Question: Explain the disease:
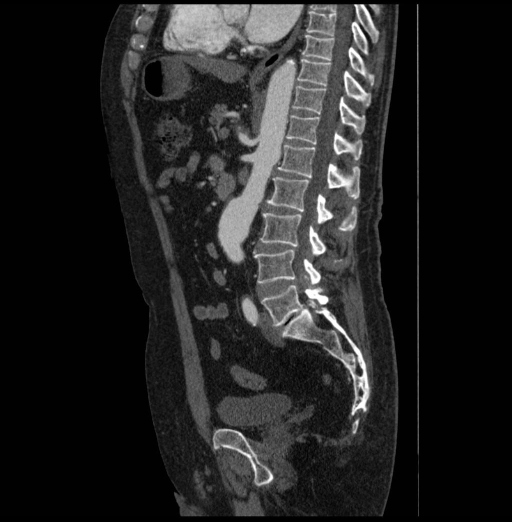
Answer: The disease is discussed as: Celiac trunk, abdominal aorta, & the iliac arteries are all prone to get aneurysms and may all develop over time together.

An aneurysm is a focal dilation of a arterial vasculature with regard to the primary or adjacent artery. In the abdomen the most typical aneurysm is an abdominal aortic aneurysm (AAA) which is defined as an aortic diameter that should have a normal value at the level of the renal arteries of ranging from 1.4 to 3.0 cm with the average typically being 2.0cm. (1,2). Iliac aneurysms may be associated with AAA about 16% of the time (3) and most of the time it involves the common iliac artery. However, celiac artery aneurysms are one of the more uncommon forms of splanchnic artery aneurysm (4). The celiac trunk gives rise to the left gastric, common hepatic, and splenic arteries.

As in this case, AAA most often occur in the segment of aorta between the renal and inferior mesenteric arteries. Typically, unlike dissecting thoracic "aneurysms," abdominal aortic aneurysms involve all layers of the aorta and do not usually create an intimal flap or false lumen as in this case. Mural thrombus may also develop due to poor blood flow/movement through the aneurysm as seen in the celiac artery aneurysm in this case.

The most common risk factors for developing abdominal aneurysms include age (>60), smoking, sex (>males), race (2x more common in whites as opposed to blacks), atherosclerosis, hypertension, and family history. The USPSTF recommends that men ages 65 – 75 who smoke should get a one time screen for AAA via the preferred modality of real-time ultrasonography (5). CT and MRI are alternative imaging modalities that may also be used.